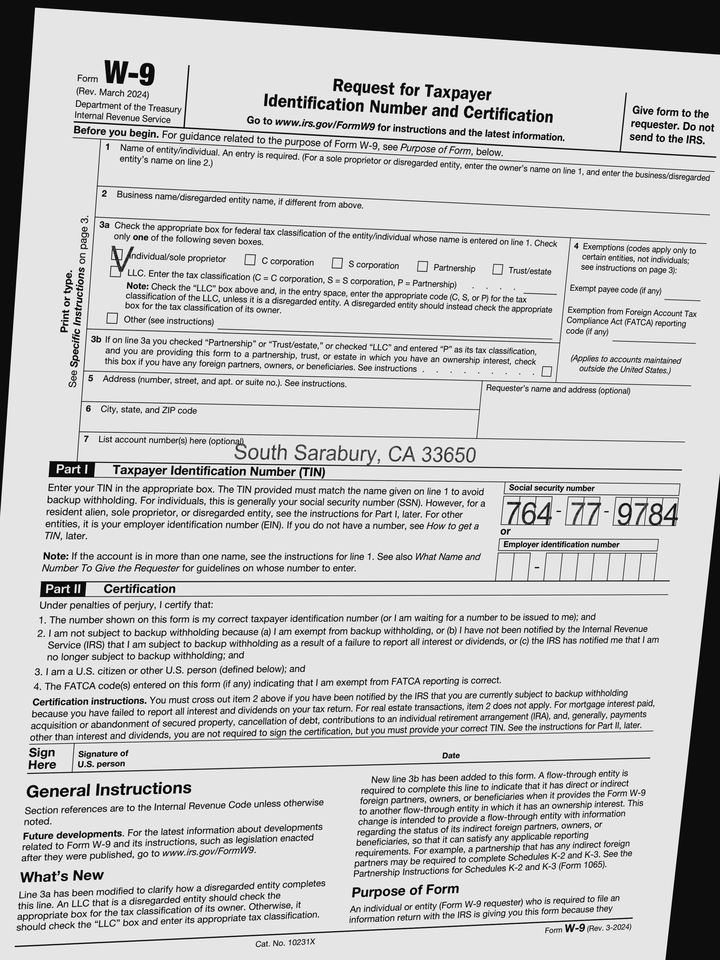
adr2: South Sarabury, CA 33650
cbx: yes
ssn: 764779784